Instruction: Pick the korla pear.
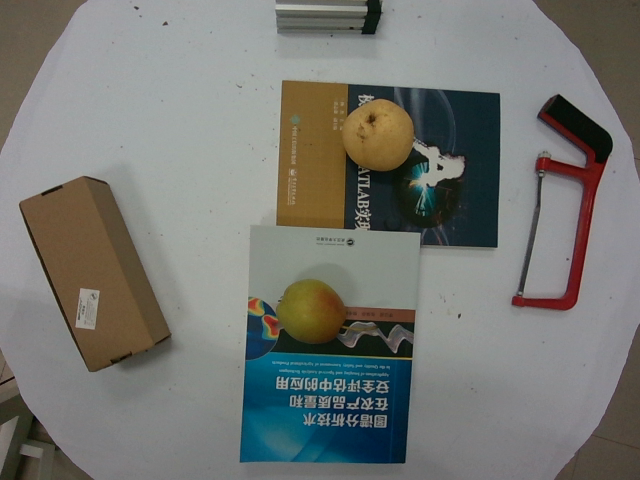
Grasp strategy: vertical